Question: How does the patient history play a role?
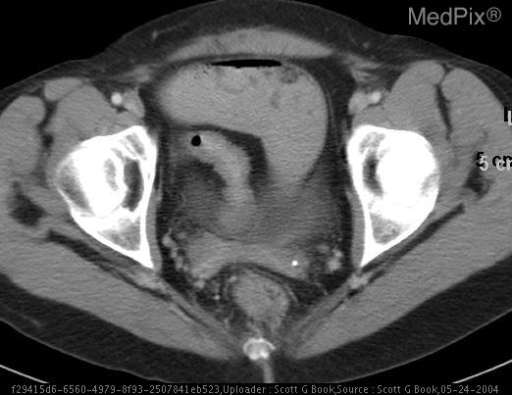
Answer: The patient's history of 55 y/o WF with years of diarrhea and increasing diffuse crampy abdominal pain. is key in understanding the case.